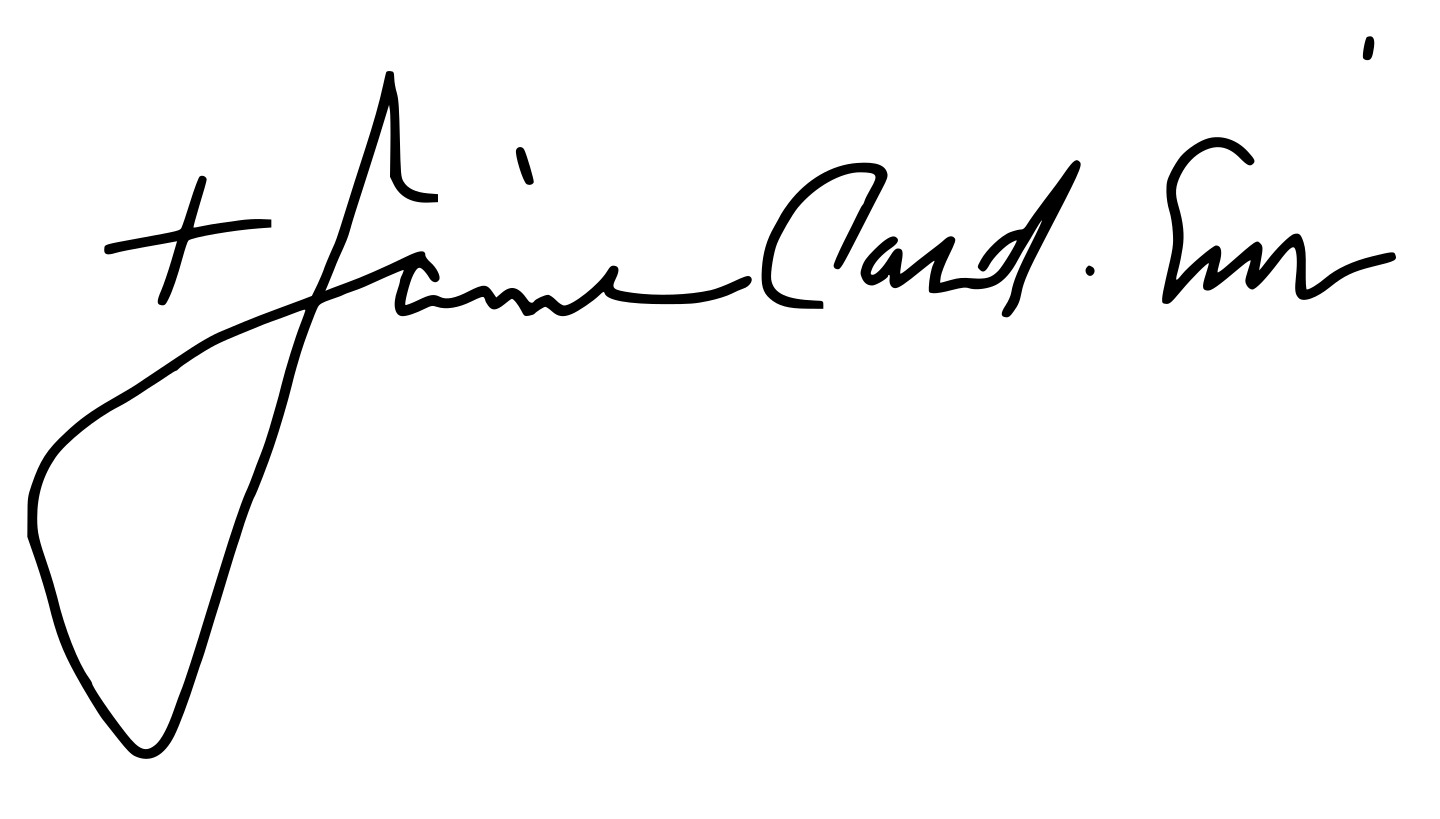
Signature of: jaime sin